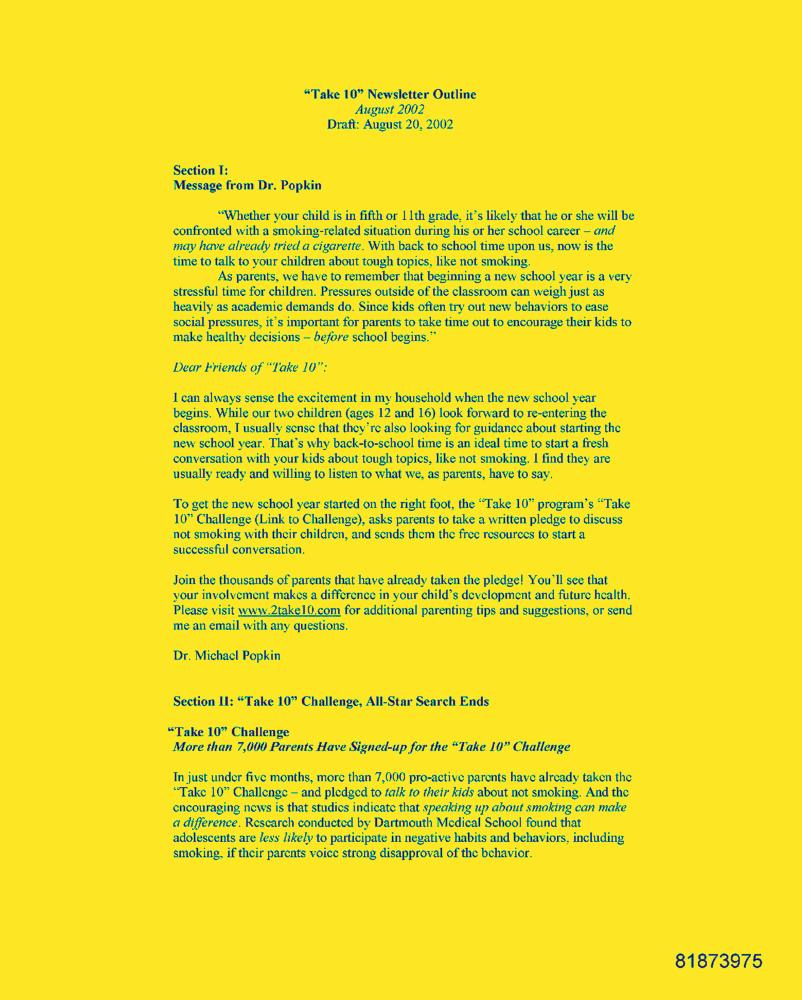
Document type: News-Article